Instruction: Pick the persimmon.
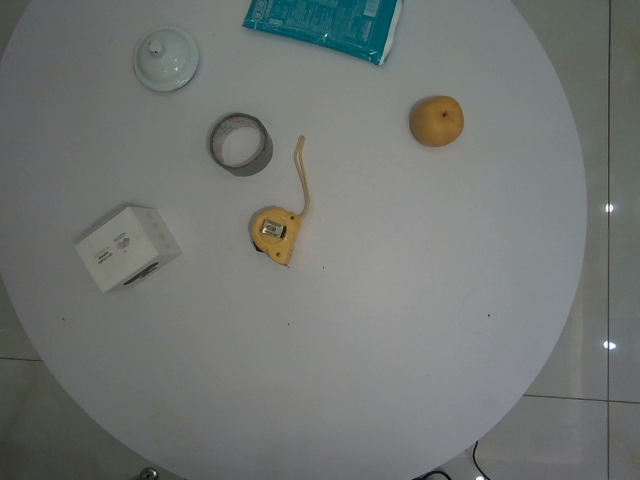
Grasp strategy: vertical